Question: How does the patient history play a role?
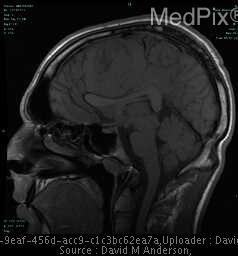
Answer: The patient's history of 21 y.o. man with a new onset seizure and severe headaches. is key in understanding the case.